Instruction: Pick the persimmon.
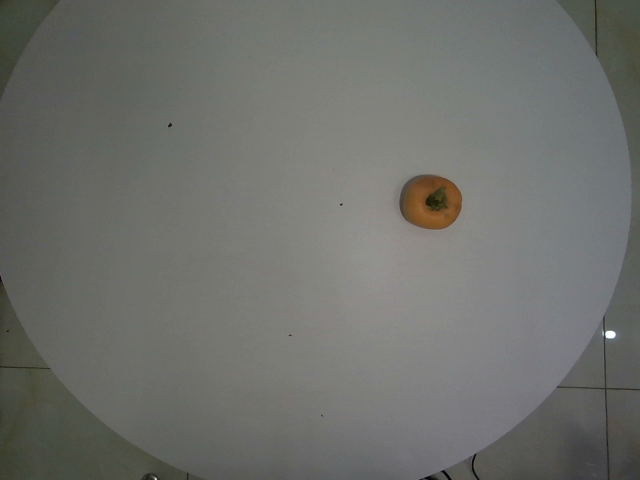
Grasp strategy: vertical